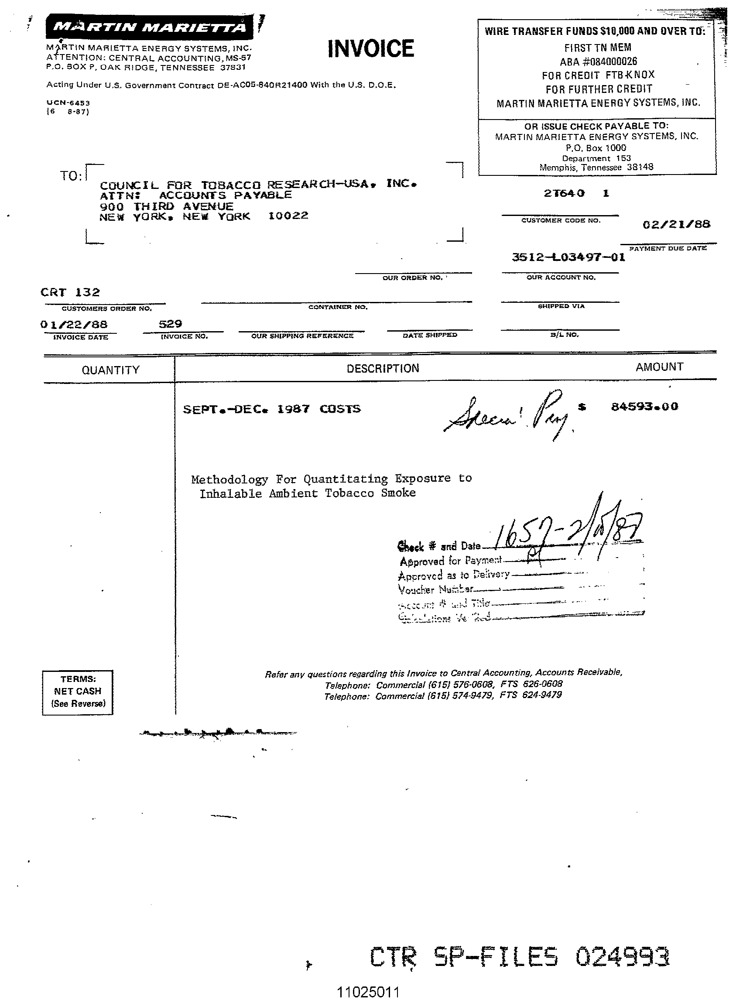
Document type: Invoice